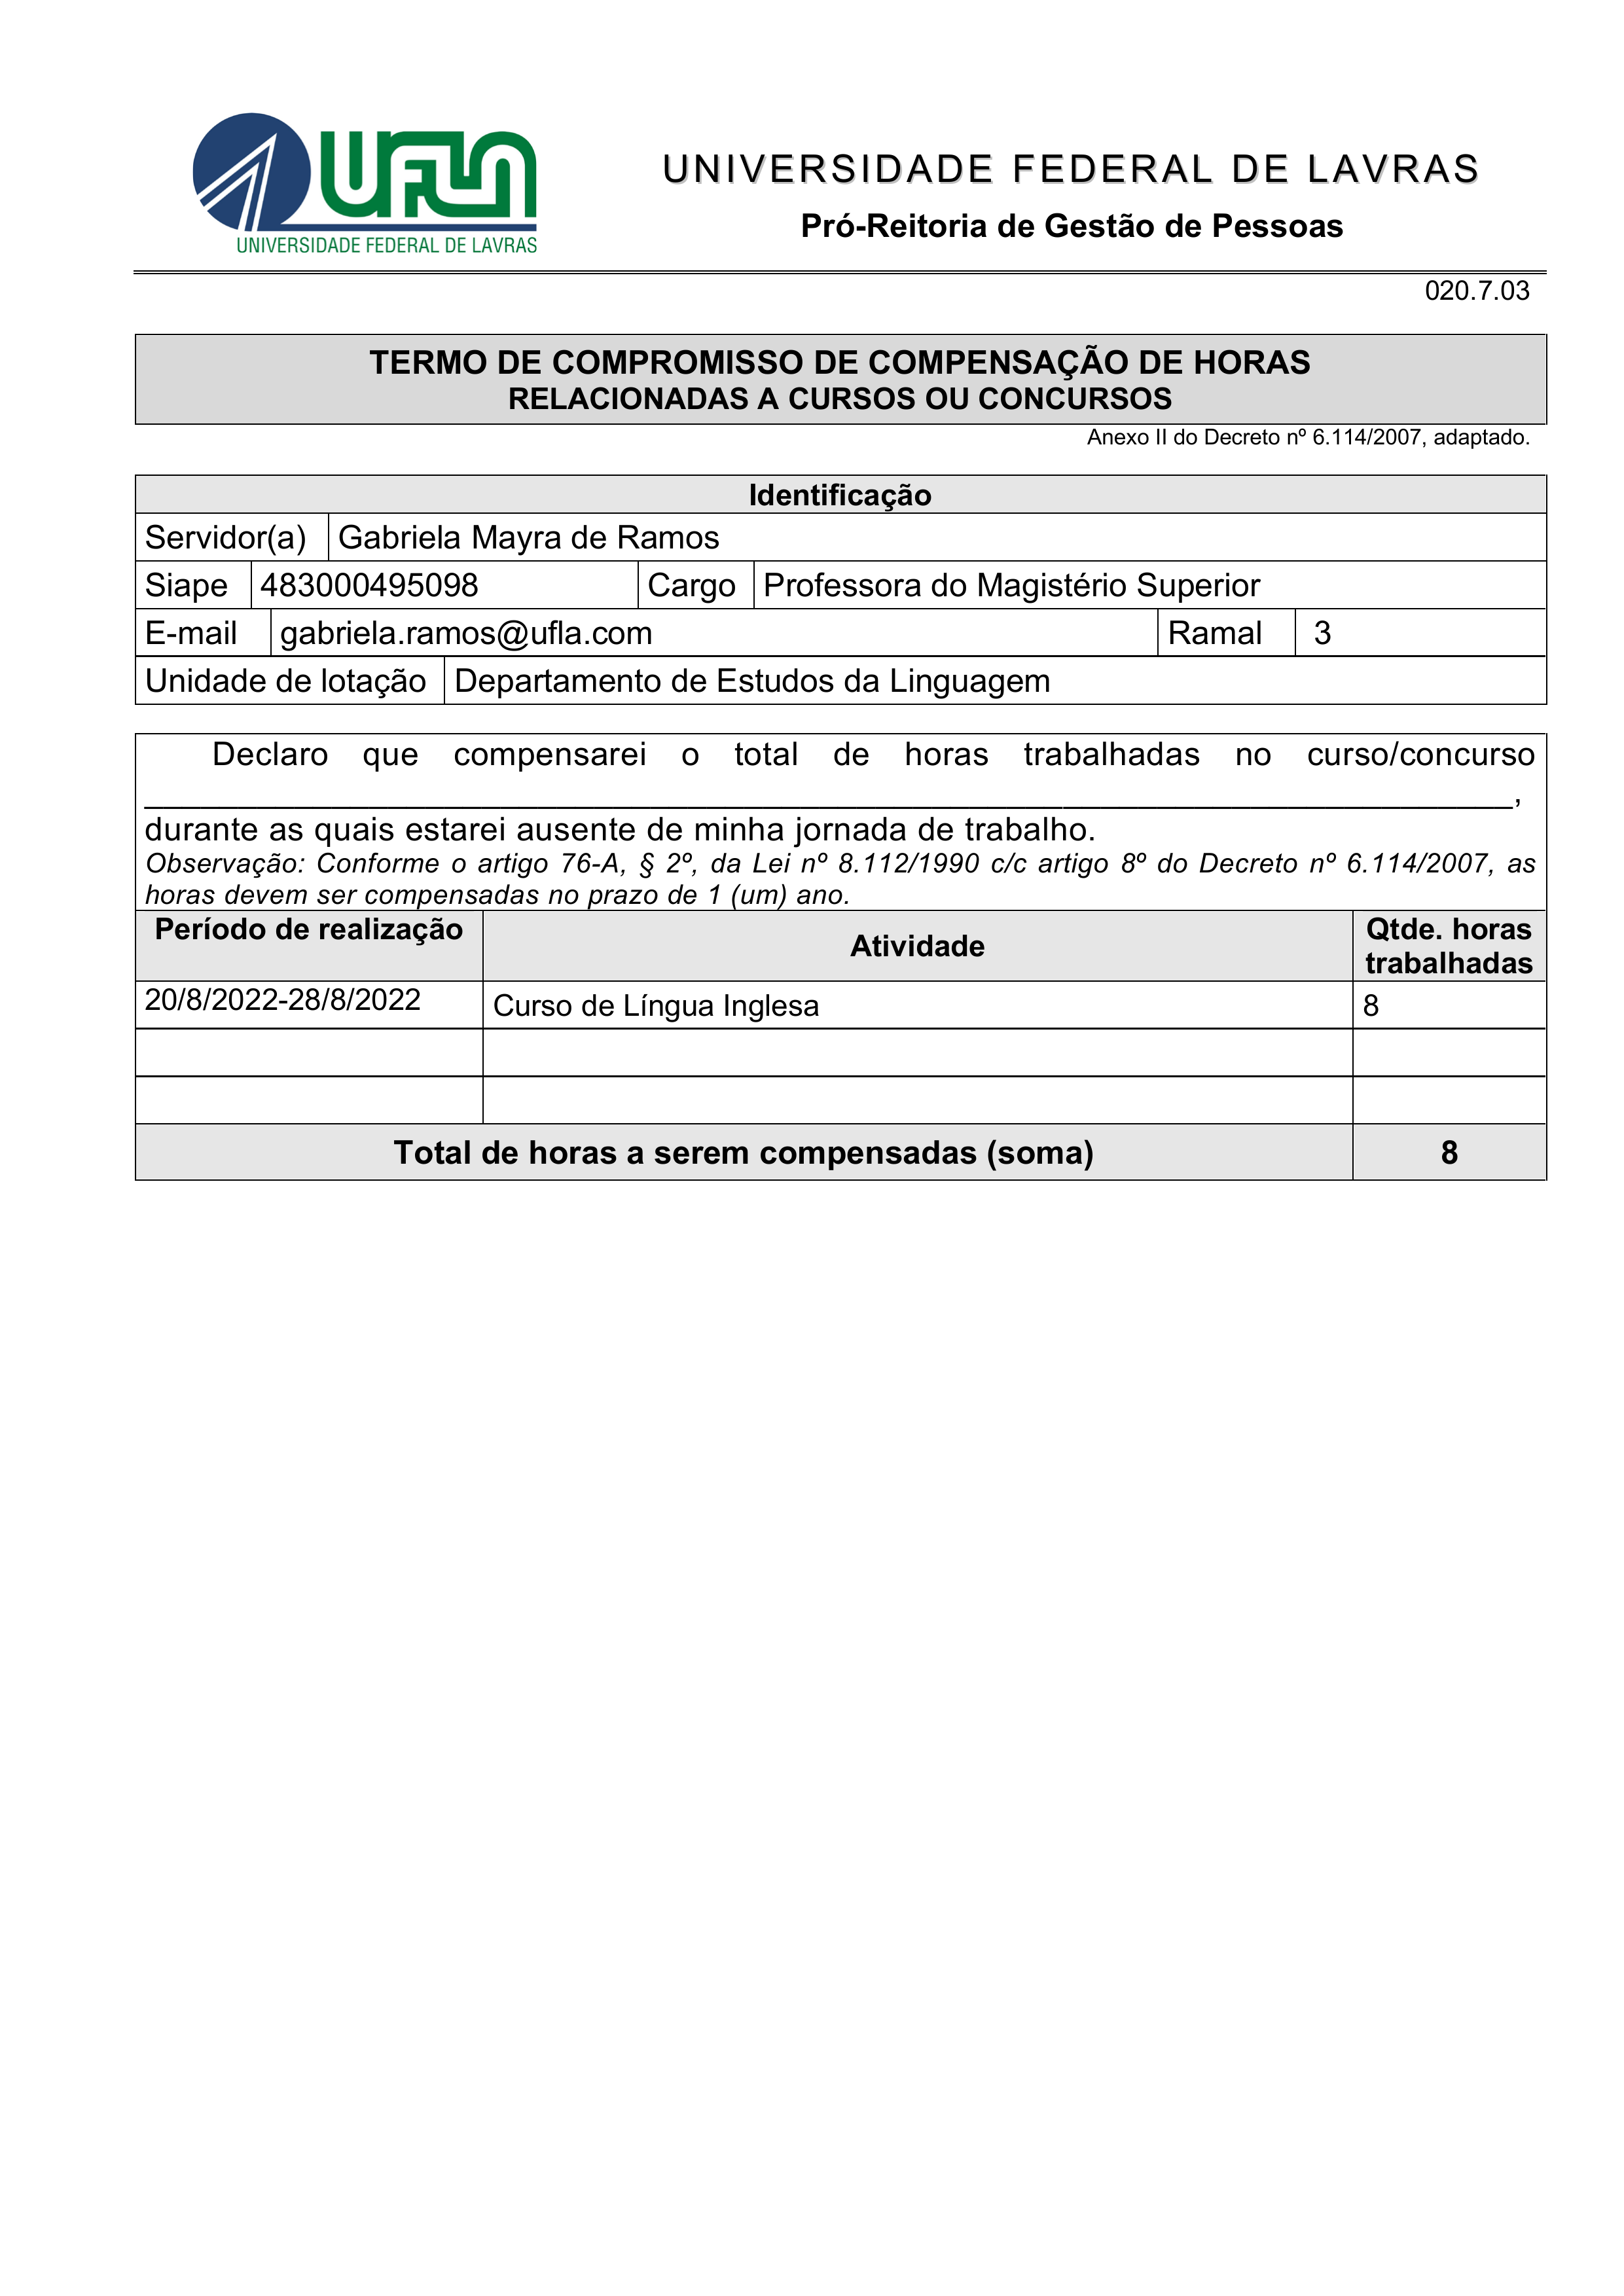
UFLA
UNIVERSIDADE FEDERAL DE LAVRAS
Pró-Reitoria de Gestão de Pessoas
UNIVERSIDADE FEDERAL DE LAVRAS
020.7.03
TERMO DE COMPROMISSO DE COMPENSAÇÃO DE HORAS RELACIONADAS A CURSOS OU CONCURSOS
Anexo II do Decreto nº 6.114/2007, adaptado.
Identificação
Servidor(a)
Gabriela Mayra de Ramos
Siape
483000495098
Cargo
Professora do Magistério Superior
E-mail
gabriela.ramos@ufla.com
Ramal
3
Unidade de lotação
Departamento de Estudos da Linguagem
Declaro que compensarei o total de horas trabalhadas no
curso/concurso
durante as quais estarei ausente de minha jornada de trabalho.
Observação: Conforme o artigo 76-A, $ 2° da Lei nº 8.112/1990 c/c artigo 8º do Decreto nº 6.114/2007, as horas devem ser compensadas no prazo de 1 (um) ano.
Período de realização
20/8/2022-28/8/2022
Qtde. horas trabalhadas
8
Atividade
Curso de Língua Inglesa
Total de horas a serem compensadas (soma)
8